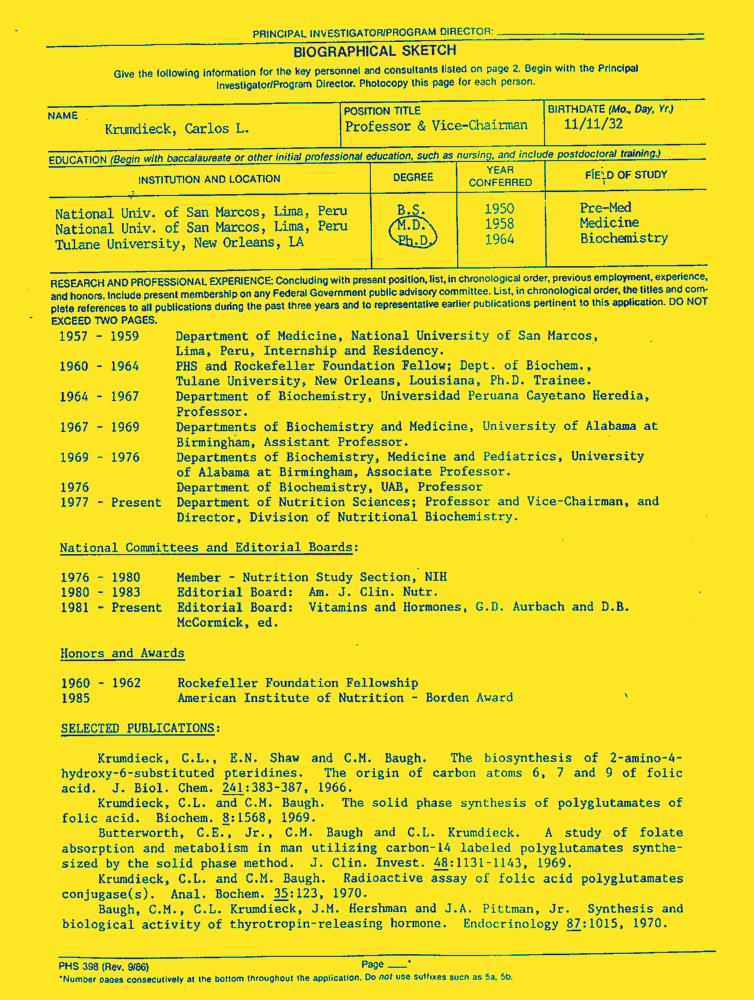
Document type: Resume-Doc